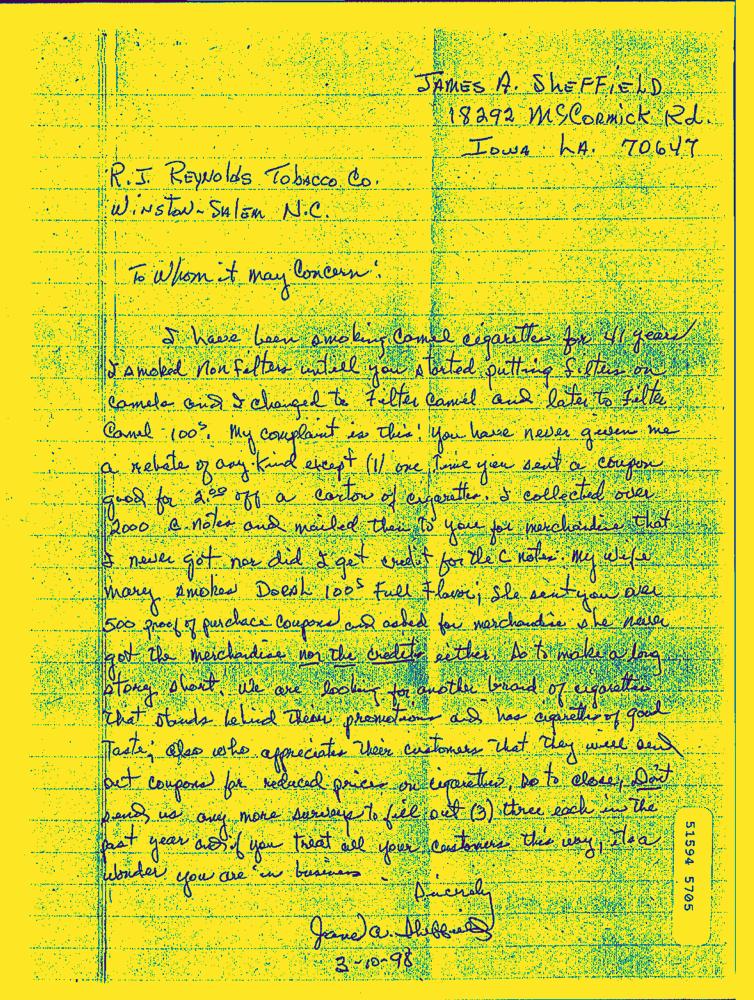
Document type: Hand-Written